Question: How is the property described in the document?
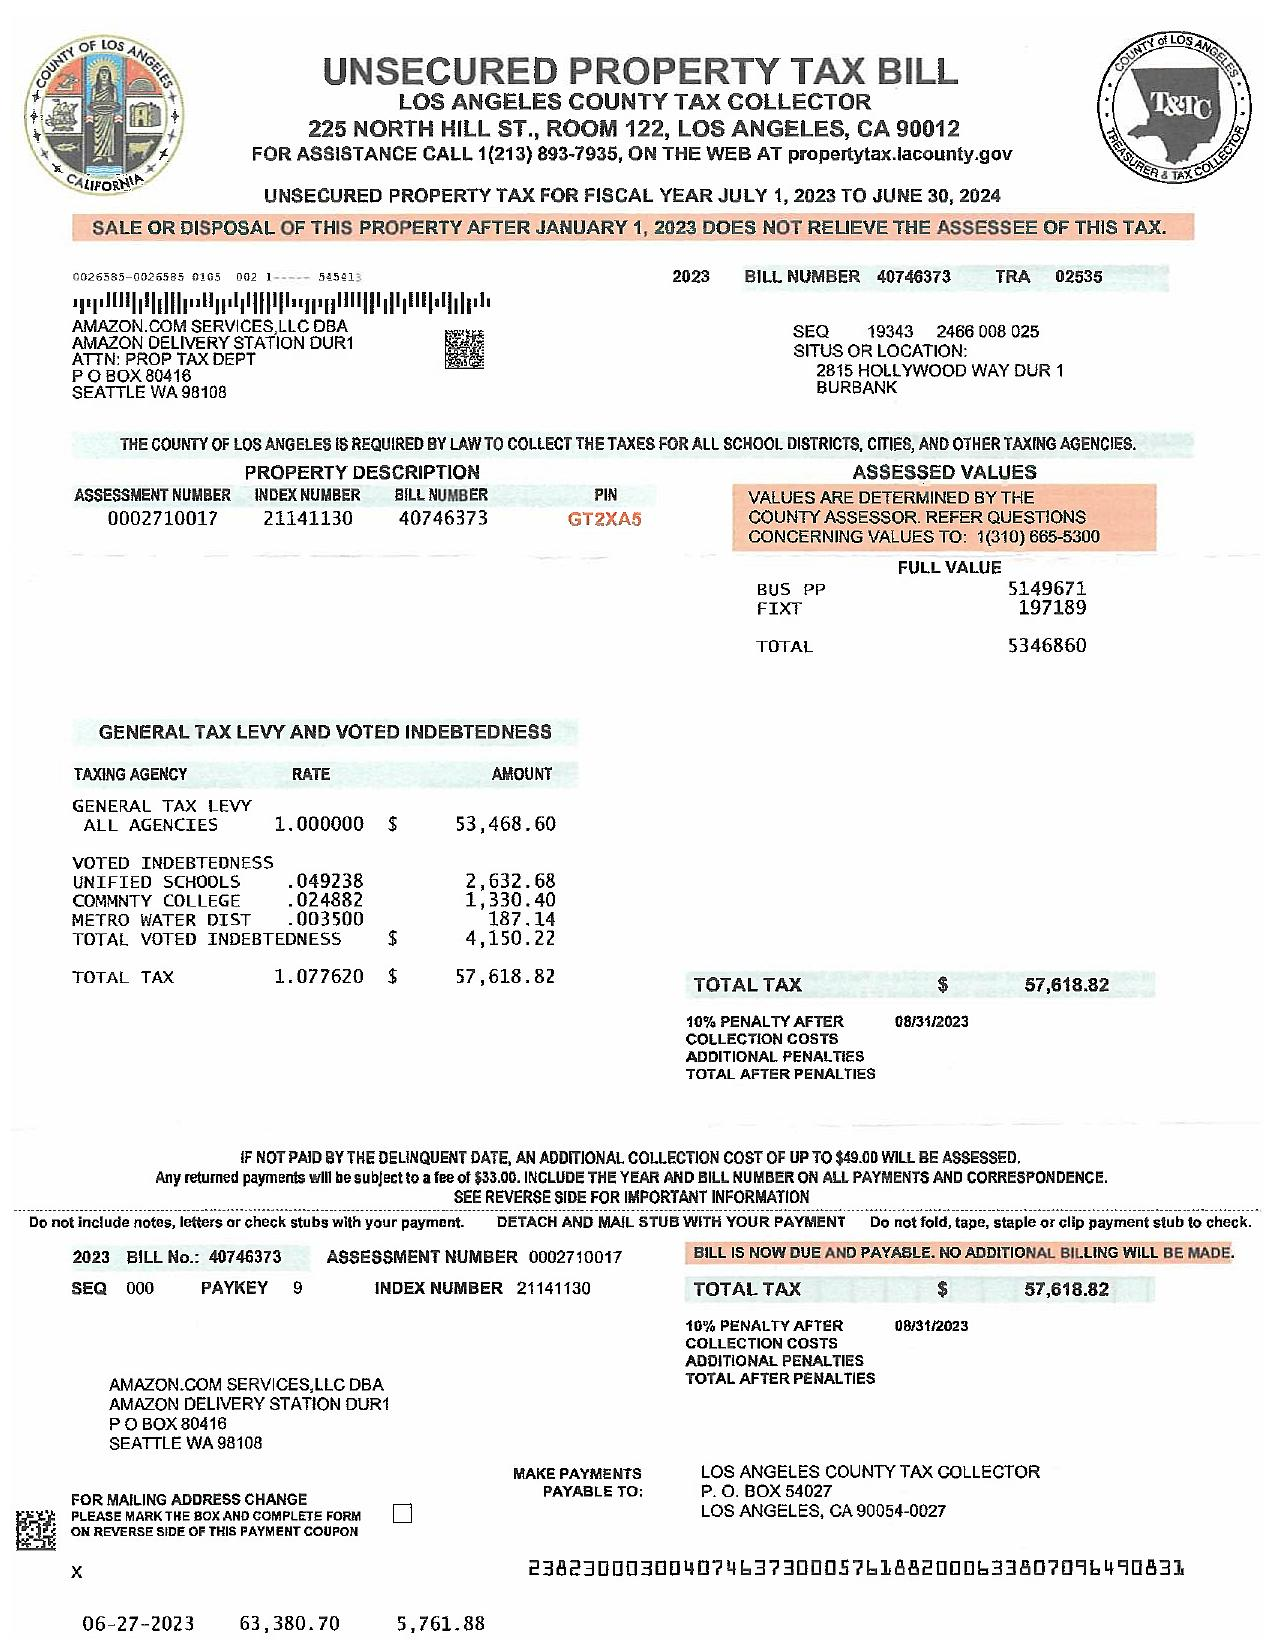
Answer: "INDEX NUMBER: 21141130, BILL NUMBER: 40746373, PIN: CT2*A*6"